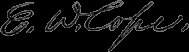
Signature of: edward drinker cope